Question: What is the property identification or parcel number listed?
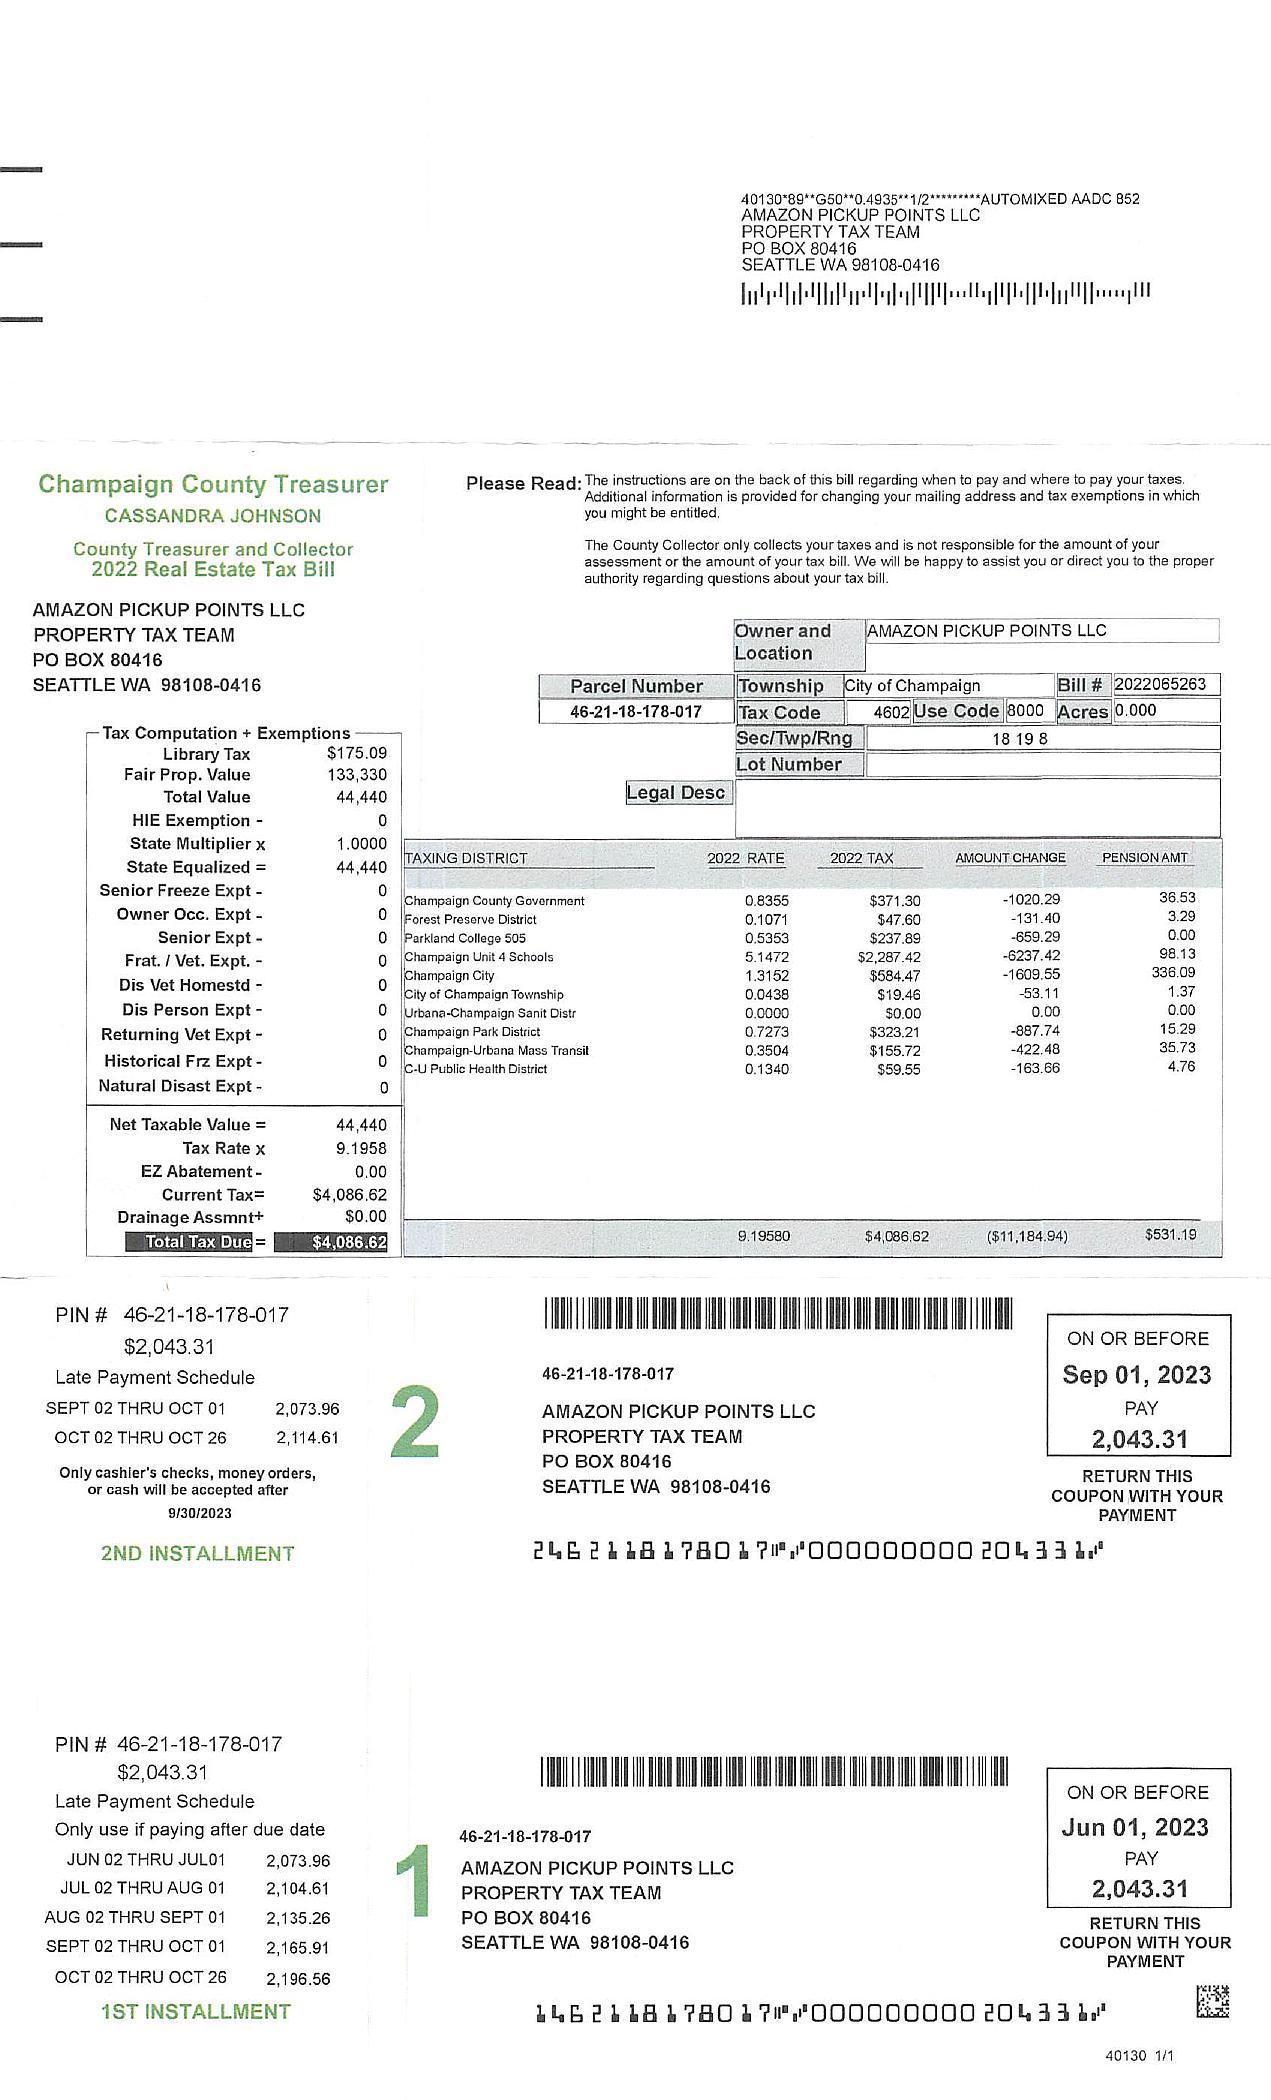
Answer: "46-21-18-178-017"